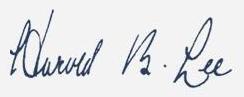
Signature of: harold b lee